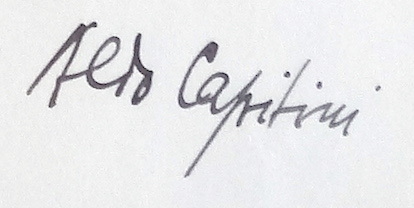
Signature of: aldo capitini